Question: What is the main concern?
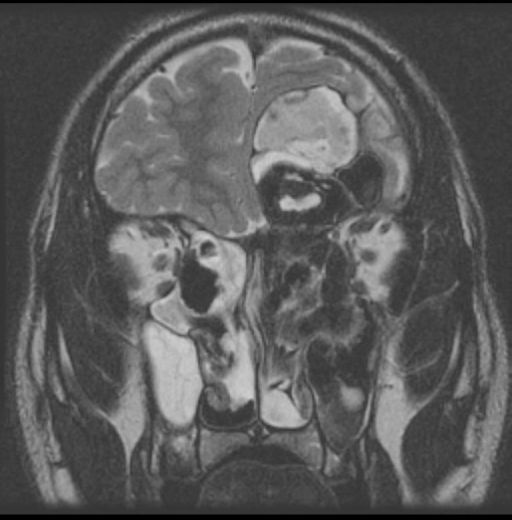
Answer: The findings suggest •  Image 1: Axial CT with expansion and opacification of frontal sinus, with marked thinning and disruption of bone comprising the inner table of the frontal bone
•  Image 2: Axial CT with expansion of ethmoid sinus, with disruption of bone comprising the left lamina papyracea
•  Image 3: Coronal CT with expansion of all paranasal sinuses, with extradural extension into the anterior cranial fossa and extraconal extension into the left orbit
•  Image 4: T1 MRI with heterogeneous signal in the frontal sinuses without changes to the frontal lobe of the brain
•  Image 5: T2 MRI with extradural expansion of heterogeneous mass into the anterior cranial fossa. Extradural expansion of heterogenous mass into the anterior cranial fossa. The patient might have a history of Patient presented after a 9-month cruise - his parents did not recognize his face.  His nose was bigger and his eyes were farther apart than they remembered.  He complained of slight frontal headaches, but had no other symptoms..